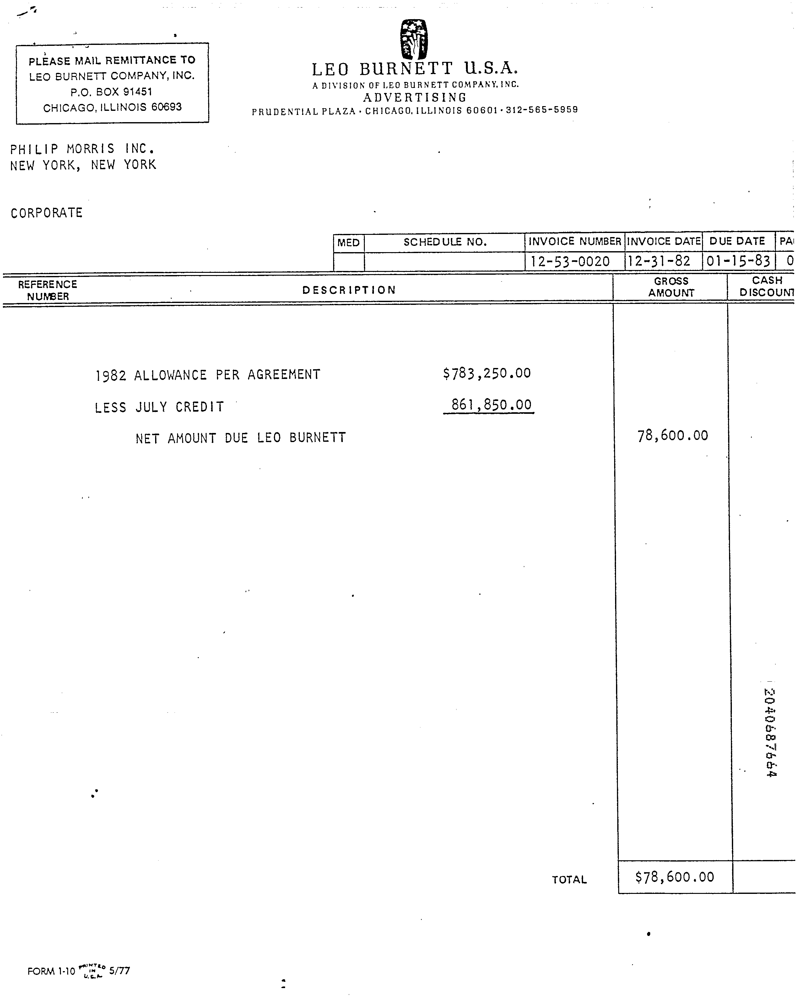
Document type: Invoice